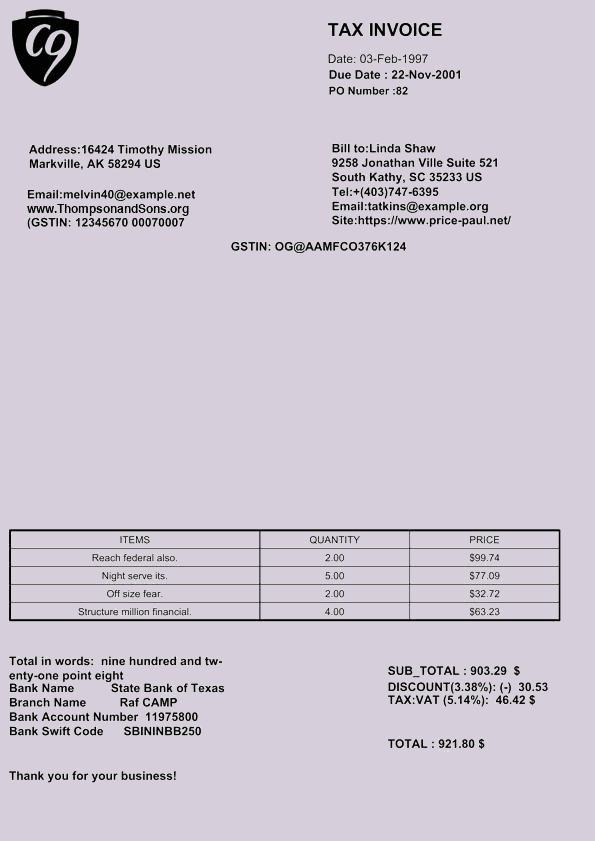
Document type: Invoice